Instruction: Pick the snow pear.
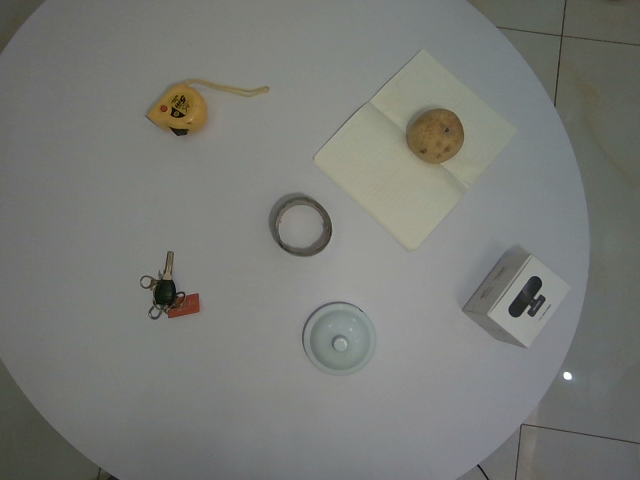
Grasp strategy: vertical